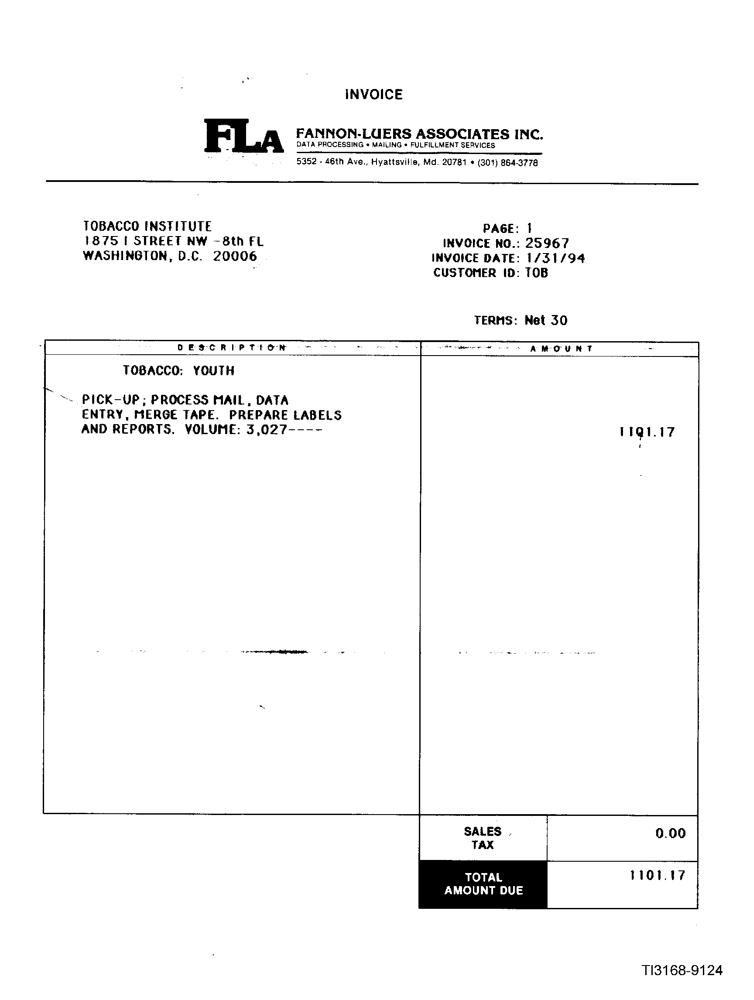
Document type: Invoice